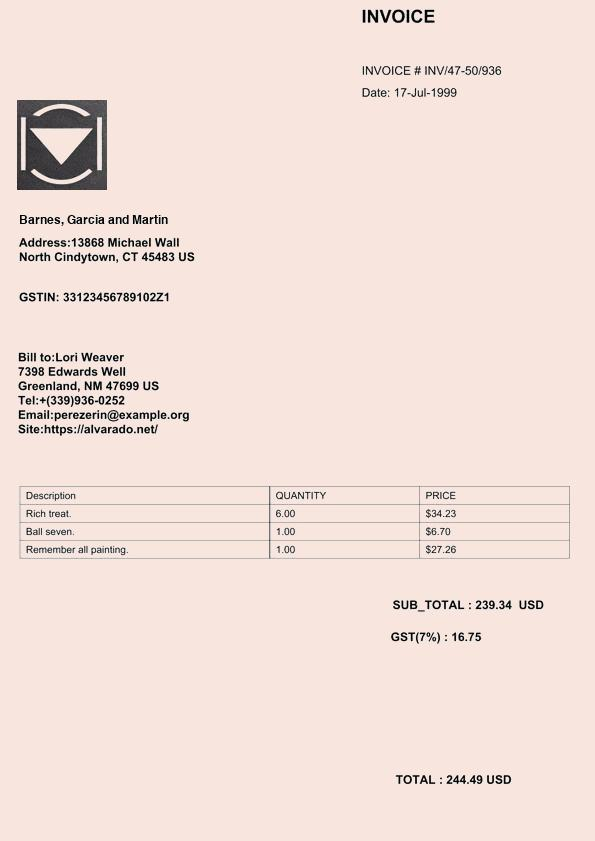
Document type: Invoice